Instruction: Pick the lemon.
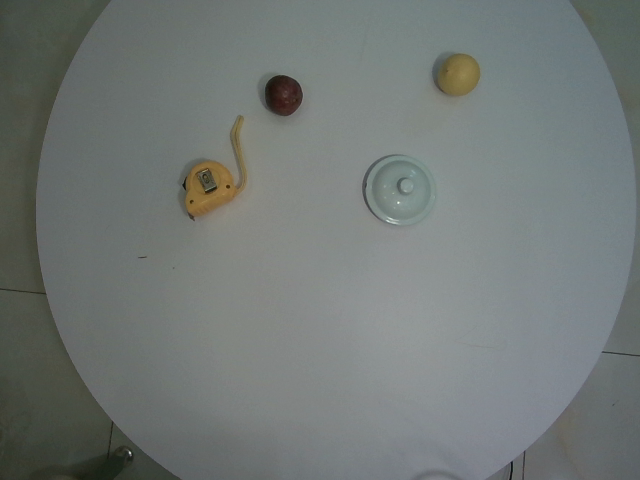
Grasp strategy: vertical